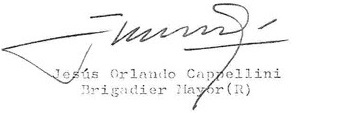
Signature of: orlando cappellini